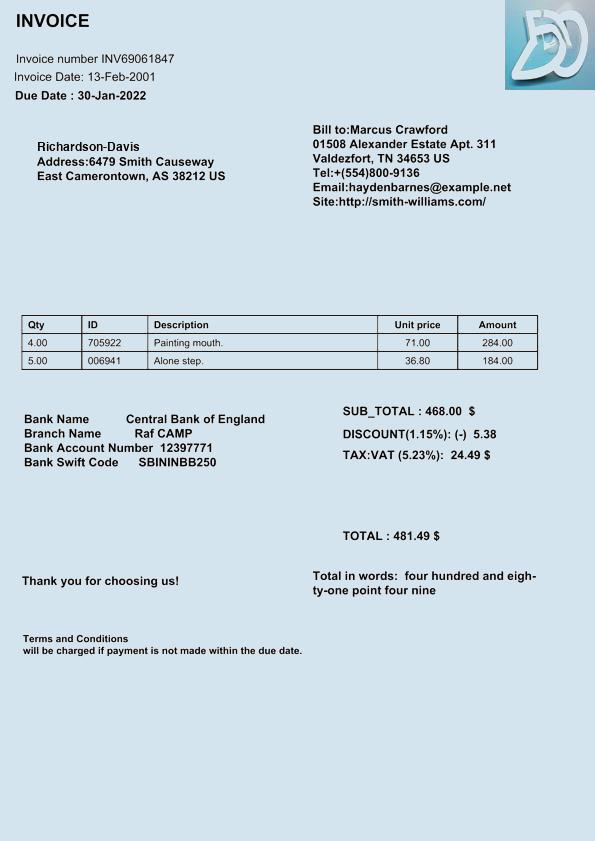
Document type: Invoice